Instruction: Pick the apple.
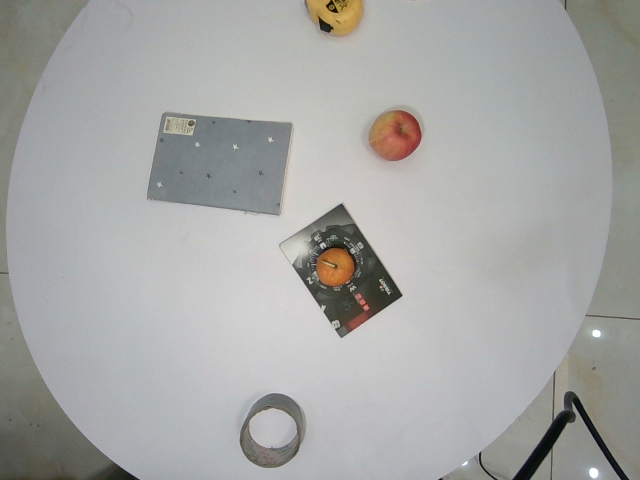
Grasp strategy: vertical